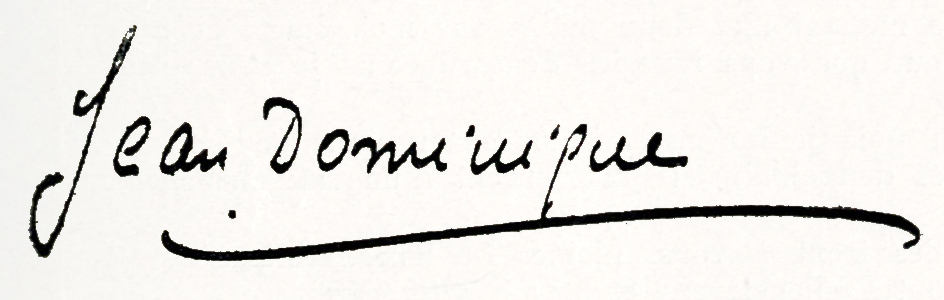
Signature of: marie closset